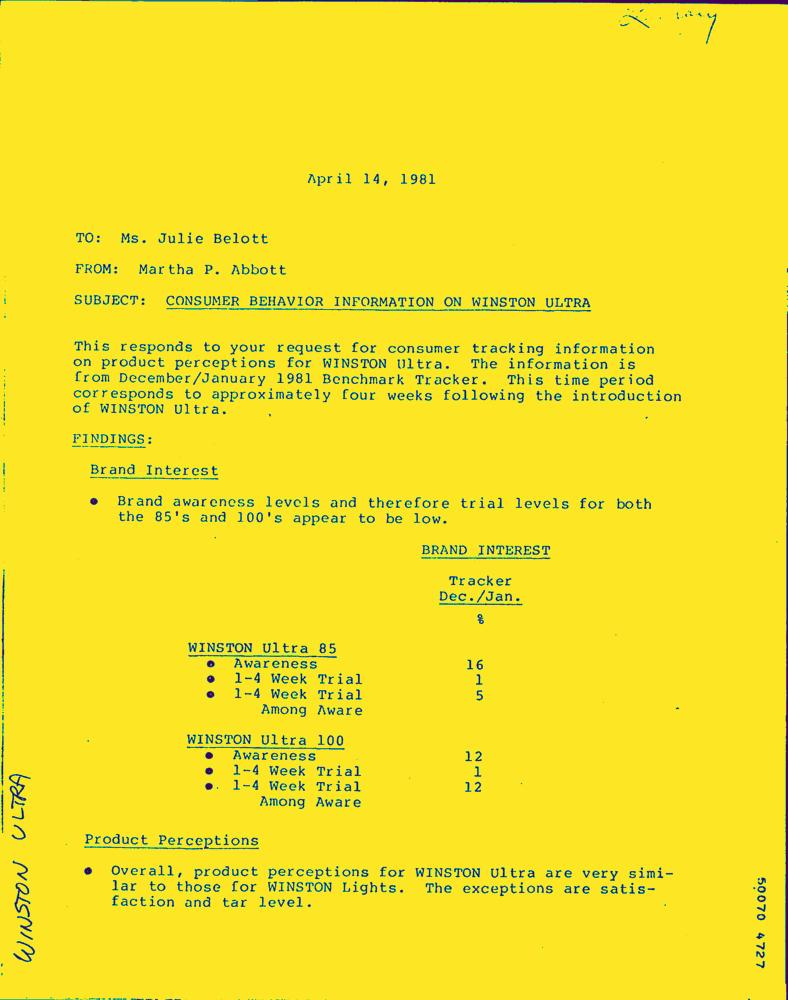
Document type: Letter-Doc